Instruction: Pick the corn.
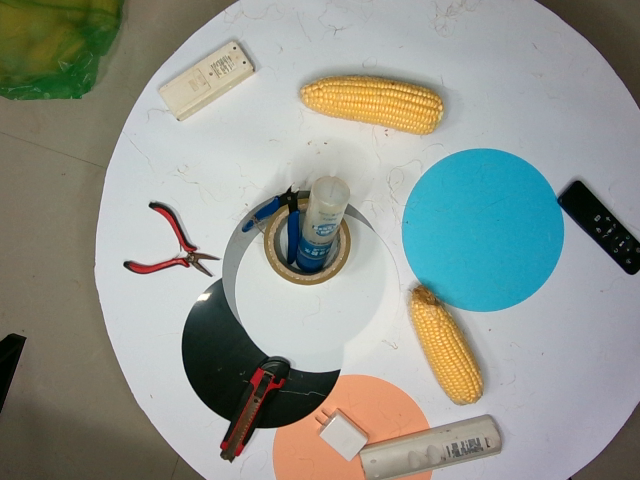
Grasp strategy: vertical